Question: How does the patient history play a role?
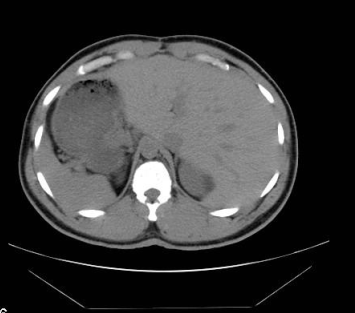
Answer: The patient's history of 41 yo man has painless microscopic hematuria found on screening urinalysis with primary care manager.  No prior Hx. is key in understanding the case.